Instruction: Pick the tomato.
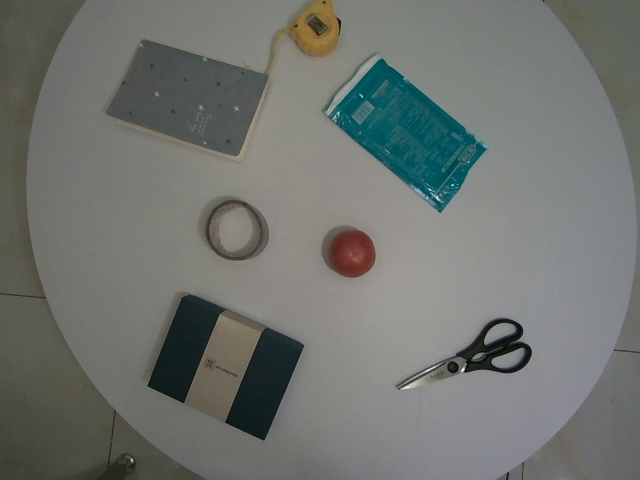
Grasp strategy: vertical